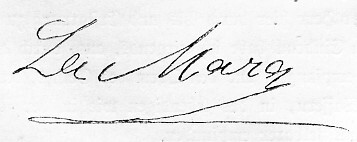
Signature of: ida marie lipsius